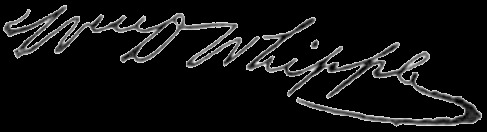
Signature of: william denison whipple